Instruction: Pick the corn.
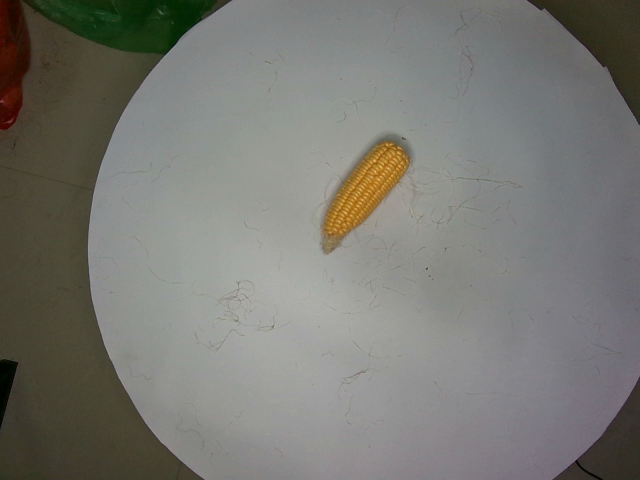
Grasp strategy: vertical